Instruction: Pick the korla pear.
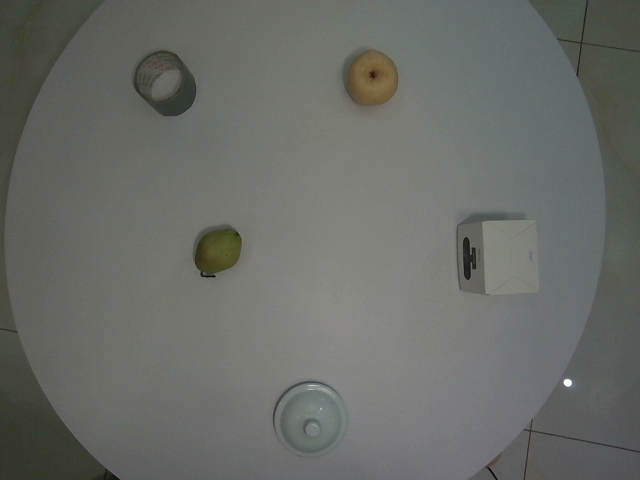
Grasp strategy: vertical